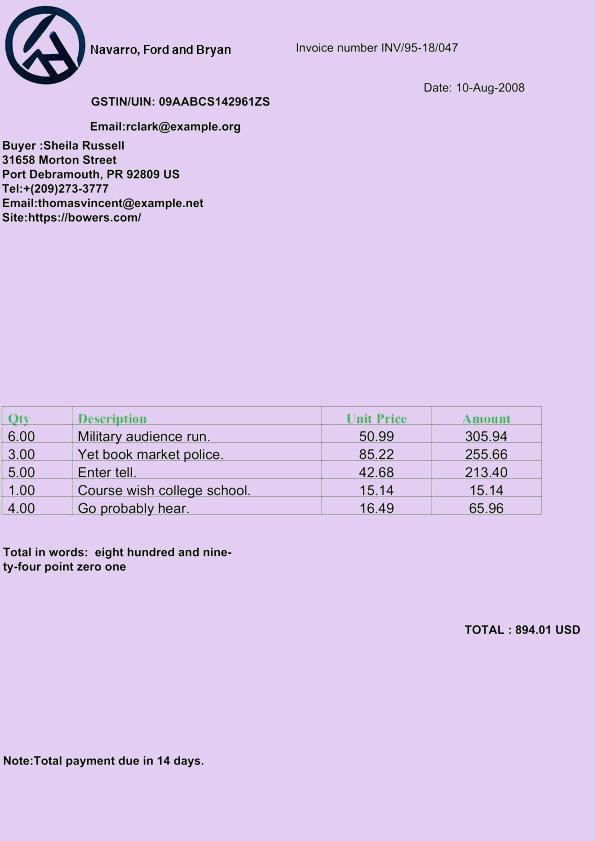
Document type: Invoice